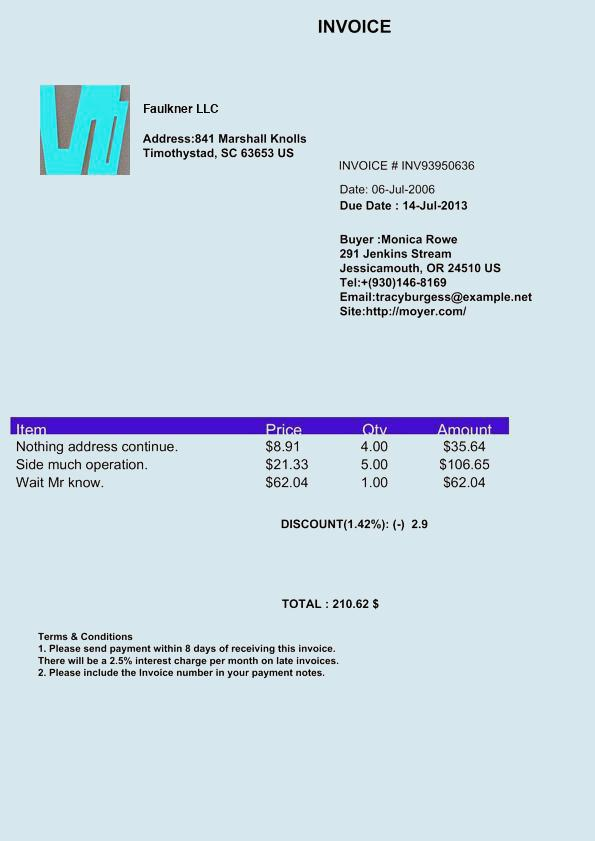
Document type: Invoice